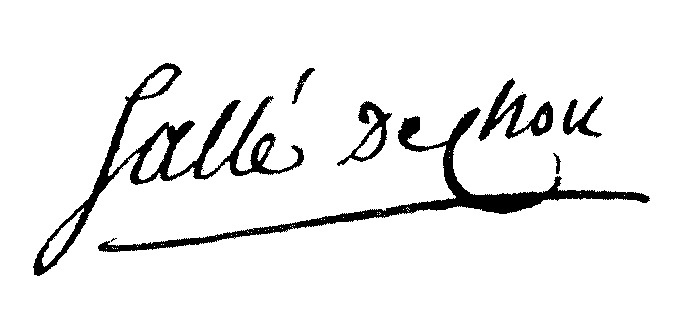
Signature of: étienne françois sallé de chou